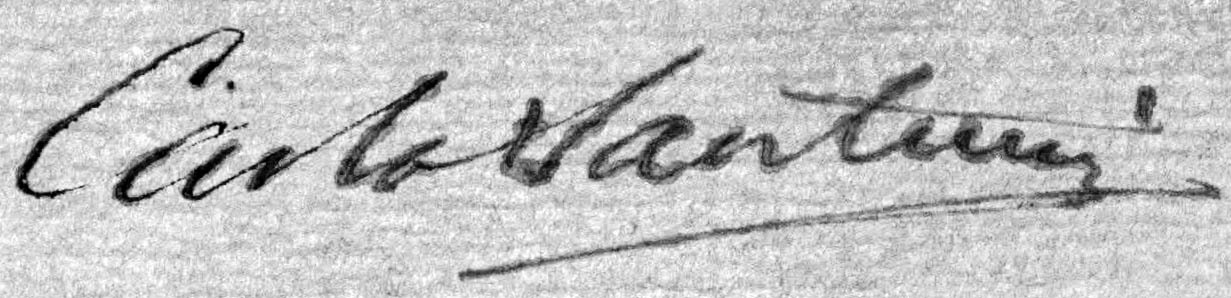
Signature of: carlo santucci